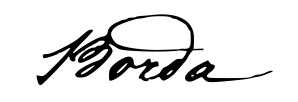
Signature of: jean charles de borda